Question: How does the patient history play a role?
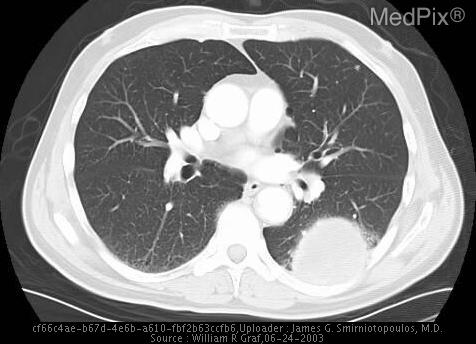
Answer: The patient's history of 71 yo male with a 100 pack yr smoking history with chest mass found on routine physical exam. is key in understanding the case.